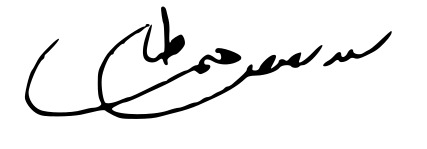
Signature of: mostafa hashemitaba